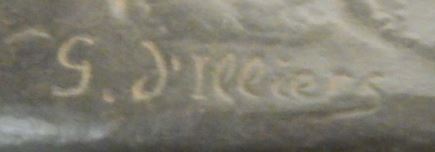
Signature of: gaston d illiers